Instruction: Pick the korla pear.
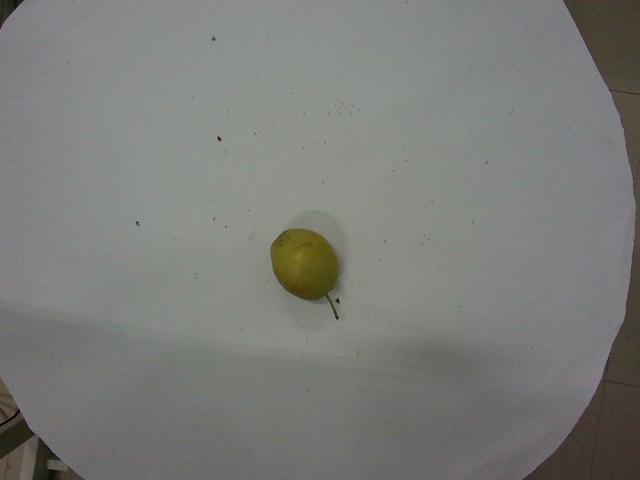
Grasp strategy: vertical